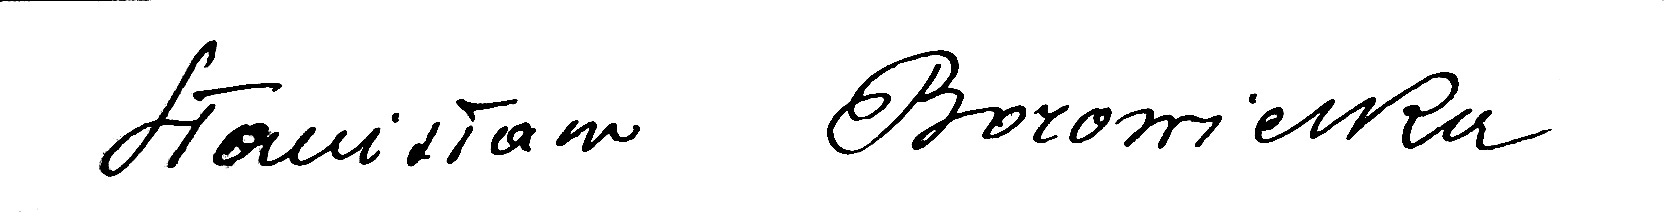
Signature of: stanisław borowiczka